Question: How is the history relevant to the case?
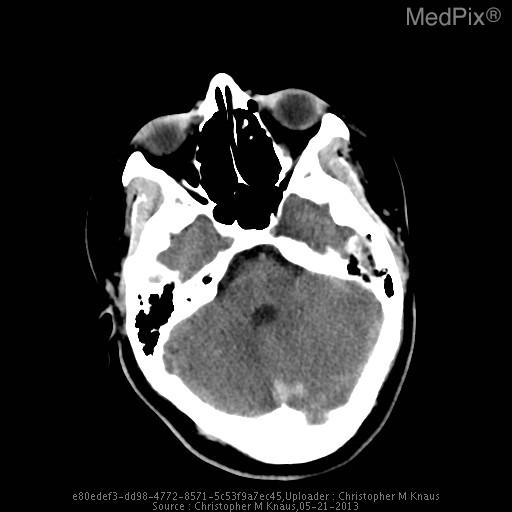
Answer: The patient's history of 17 yo girl presents with left sided facial weakness and numbness and the worst headache of her life that is rated 10/10.  The headache has been progressive for about 24 hours.  She has a history of migraine, but the patient states that her current headache does not feel like her typical migraine headache. is key in understanding the case.